Question: Talk about the condition:
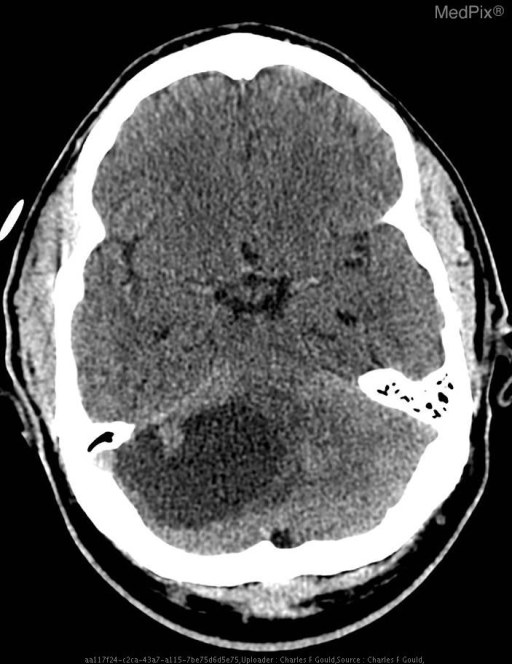
Answer: The disease is discussed as: Cerebellar  hemangioblastomas  are benign neoplasms of vascular origin.    They are not malformations.  They account for less than 3% of all intracranial neoplasms (1).  These tumors are most common  in  young  and middle-aged  adults,  where the incidence in males exceeds that of females (2).  The cerebellar hemisphere is the most common location, although they may be located in  the  spinal  cord,  brain stem,  or cerebral  hemispheres.    Ten percent of hemangioblastomas occur as part of the von Hippel-Lindau disease.

Sixty percent of these tumors are cystic, as in this case.  The enhancing mural nodule is a common finding in hemangioblastoma.  At CT,  the  cystic  portion of the tumor appears low density and does not enhance, while the  mural  nodule  enhances  homogeneously  and intensely.  The  MR  findings,  as  seen  in this case, include a predominantly cystic tumor with long  T1  and  long  T2  relaxation times,  and  intense enhancement of the peripheral nodule following gadolinium administration.  If the vascular nodule has bled  or  is proteinaceous,  it  may  be  hyperintense  on  short TR precontrast sequences.  More than one  enhancing  tumor  nodule  may  be  seen. Forty  percent  of hemangioblastomas are solid and display variable degrees of contrast enhancement.

Lateral  projections of a left vertebral artery subtraction angiogram (arterial and venous phases) in another patient with hemangioblastoma are shown in Films .6 and .7.  The angiographic findings are characteristic for a hemangioblastoma.  Notice the focal  enhancing nodule  fed  predominantly  by  the  superior cerebellar artery and seen densely enhancing in the arterial phase.   Because of  significant  artifact  in  the  posterior  fossa on CT, a small peripheral nodule may be missed and angiography is felt to be more sensitive  than  contrast  CT scan for detecting nodules.  MRI with Gd-DTPA may replace angiography for  evaluation  of  patients  with suspected hemangioblastoma.

von  Hippel-Lindau  disease  is  an autosomal dominant disorder with incomplete and variable penetrance (3).  The incidence is equal in males and females.  Multiple lesions have been reported in  this syndrome,  but  the  most important lesions which cause significant morbidity include retinal angiomatosis, cerebellar or  spinal  cord hemangioblastoma, renal cell carcinoma, and pheochromocytoma.  Over  50% of patients with this syndrome have hemangioblastomas of the retina, which may present with acute or  chronic  retinal  detachment.  Ophthalmoscopic examination reveals these lesions, and radiographic evaluation plays a small role.

Thirty-six  to sixty percent of patients with von Hippel-Lindau disease have cerebellar hemangioblastoma.  Signs and symptoms due  to  this tumor  are  the  most common cause for patients to present with the syndrome.

Although  the reported occurrence of spinal cord hemangioblastoma is 5%, autopsy data  and  MRI  suggest  the  incidence  may  be higher (4,5).    Signs and symptoms of a cerebellar hemangioblastoma may be dramatic, and neurologic deficit from a spinal  cord  lesion may  be overlooked.  Typical MR findings in a spinal cord hemangioblastoma include syringomyelia,  enhancing  nodule,  and  enlarged feeding and draining vessels.

Twenty-five  to  thirty-eight  percent  of  patients  with  von Hippel-Lindau disease will develop renal cell carcinoma, which may be multiple  and bilateral.   Pheochromocytoma is found in 10% of patients with this disease.

Other  lesions  in  von  Hippel-Lindau  disease include angiomas of the liver and kidney and cysts of  the  pancreas,  liver,  kidney  and epididymis.

Routine  screening  of  family  members  of  a patient with von Hippel-Lindau disease has been  recommended.    MRI  with  Gd-DTPA  is  the procedure of choice to screen for CNS involvement.

In  the  adult, the  differential diagnosis for a cystic mass in the posterior fossa includes a simple arachnoid cyst or  a  cerebellar astrocytoma.    A  simple  arachnoid  cyst  is extra- axial and will not demonstrate an enhancing  nodule,  although  such  a  nodule  may  be  seen  in  a cerebellar  astrocytoma.  Since 40% of cerebellar hemangioblastomas may be solid, this lesion should be included in the differential of a solid or partially solid mass  in  the  posterior  fossa  in  the adult.  These lesions   are   uncommon   in   children, and medulloblastoma, ependymoma, or astrocytoma are more likely than a cerebellar hemangioblastoma when a posterior fossa mass is seen in a child.